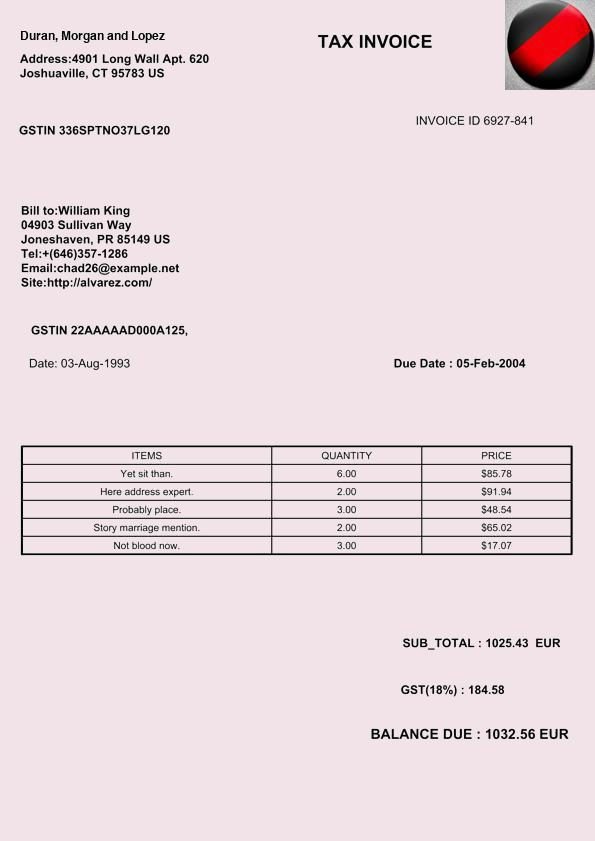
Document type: Invoice